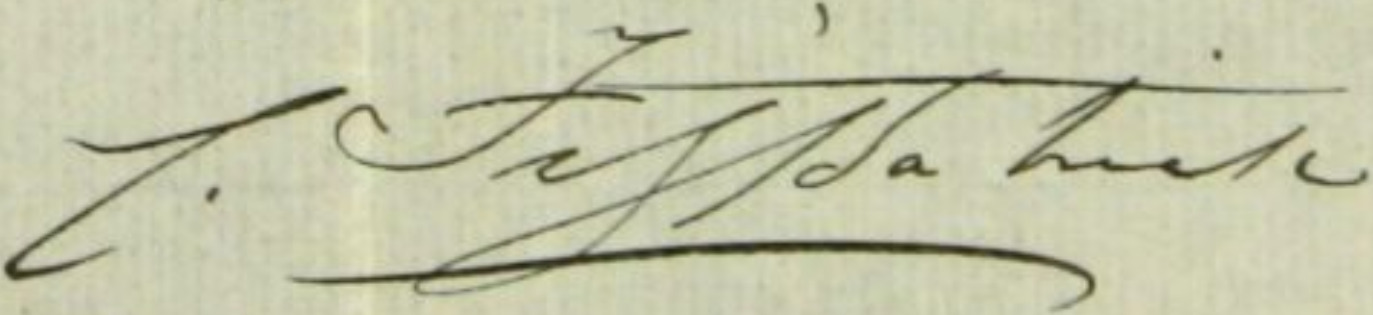
Signature of: charles fitzpatrick